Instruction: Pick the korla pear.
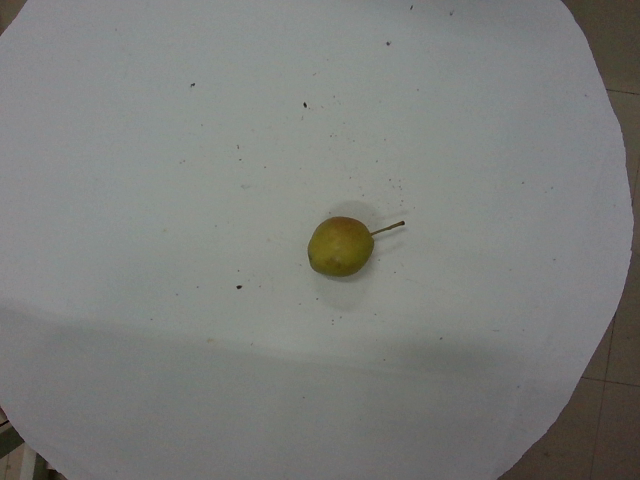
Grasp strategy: vertical